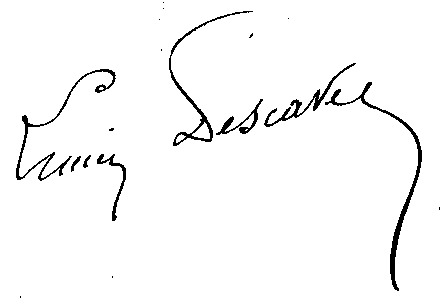
Signature of: lucien descaves